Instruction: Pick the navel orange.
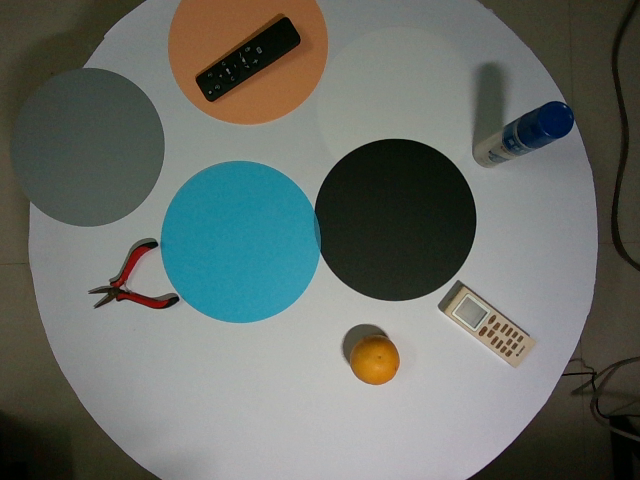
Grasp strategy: vertical